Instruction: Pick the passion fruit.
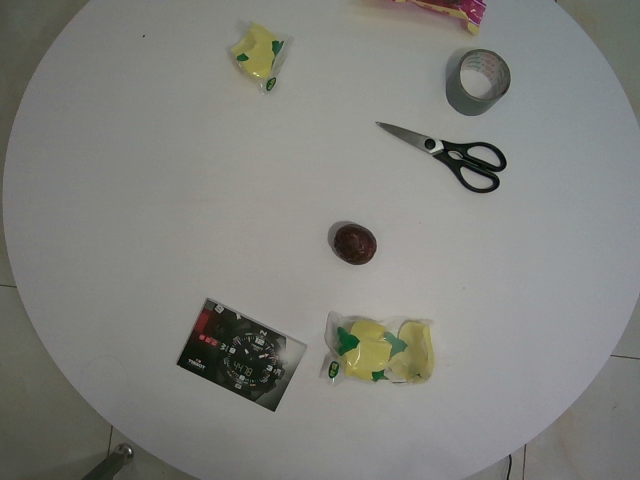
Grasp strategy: vertical